Question: What are the imaging findings?
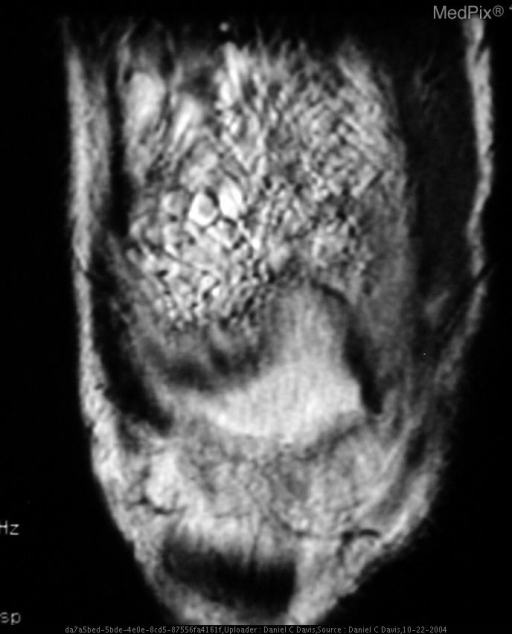
Answer: The imaging shows There are numerous villous-like projections within the joint space of the knee on MR imaging.  These are fatty in signal intensity.  There is an associated effusion. T2 weighted coronal image of the knee demonstrates an arborizing synovial based mass.  The signal of the mass is low-intermediate and matches that of fat..